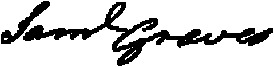
Signature of: samuel graves